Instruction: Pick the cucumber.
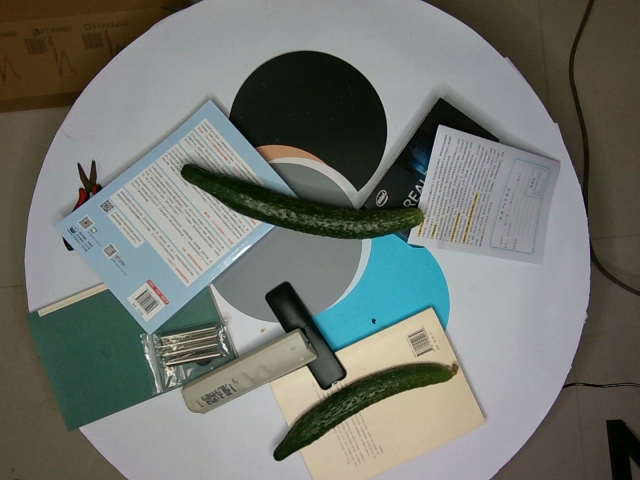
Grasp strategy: vertical